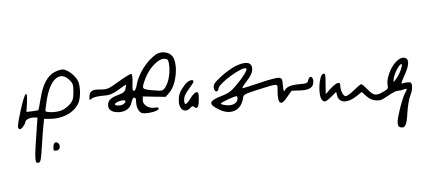
Signature of: nursultan nazarbayev